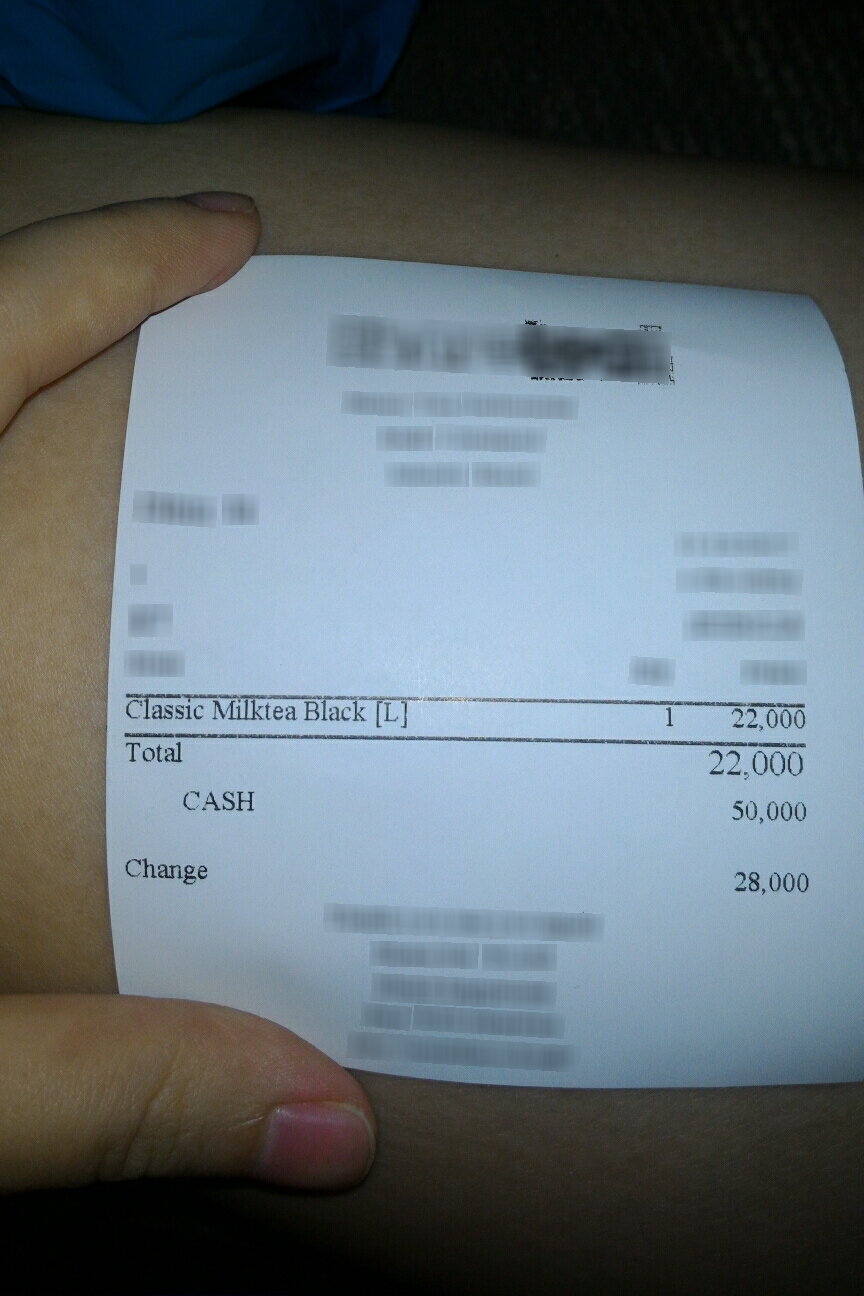
Number of items: 3
Total: 22,000
OCR text regions:
text: Classic
text: Milktea
text: 1
text: 22,000
text: Total
text: 22,000
text: CASH
text: 50,000
text: Change
text: 28,000